Patient: Female, age 26
This 26 year old non-smoker woman presented with a spontaneous pneumothorax at 3 months ago. The pneumothorax was treated by simple aspiration resulting in adequate clinical and radiological improvement. However, 3 months later, she presented with further pneumothorax. She had no signs of tuberculosis, rheumatic disease and other background diseases. A lung HRCT scan showed extensive cystic air spaces throughout both lungs on suspicion of lymphangioleiomyomatosis (LAM) (Fig. 1). In view of her age a thoracoscopic lung biopsy was performed in July 2013. At operation there were numerous cystic areas within all lobes of the right lung and she had a large apical bulla. There were no post-operative complications and the lung remained fully expanded. Histology of the lung showed smooth muscle, staining for desmin, HMB-45, beta-catenin, SMA, ER, and PR, within the lung, alveolar walls and blood vessels not in keeping with LAM. However, there are diffuse pulmonary interstitial cholesterol clefts surrounded by lymphocytes, without the formation of granulomas (Fig. 2).
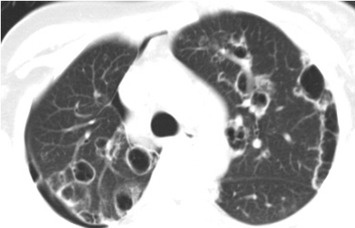
Image caption: HRCT shows extensive cystic air spaces throughout both lungs with right pneumothorax.